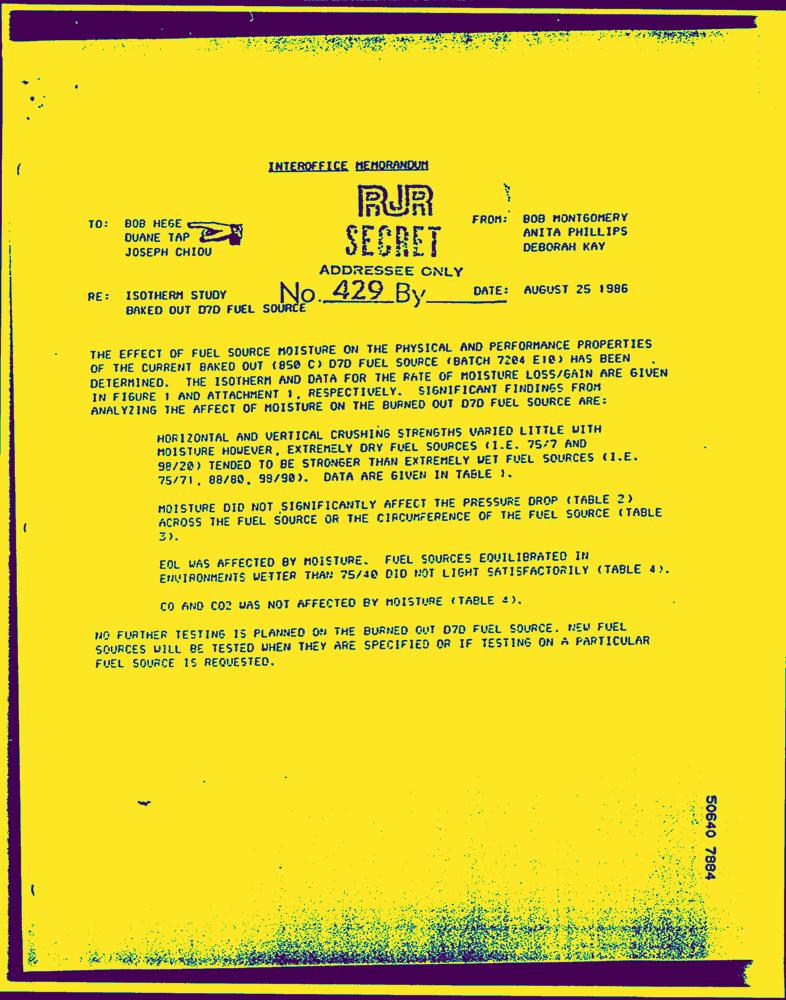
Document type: Letter-Doc